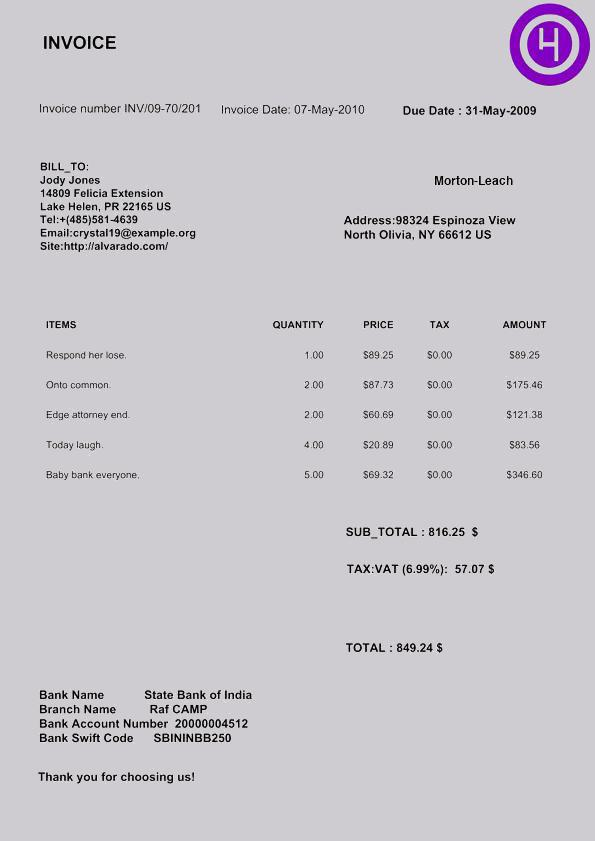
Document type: Invoice